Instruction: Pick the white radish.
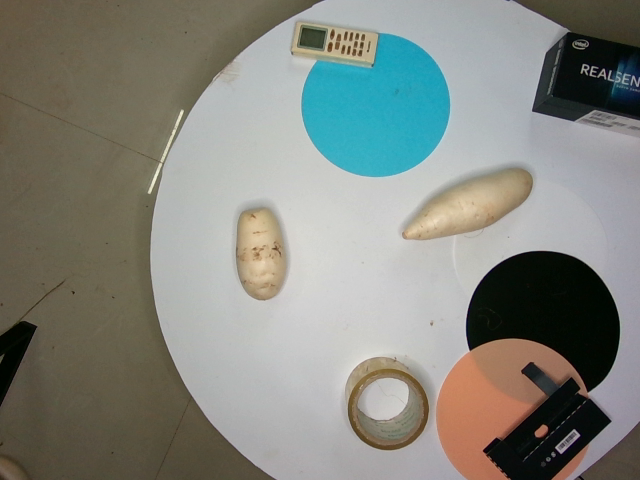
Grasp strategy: vertical